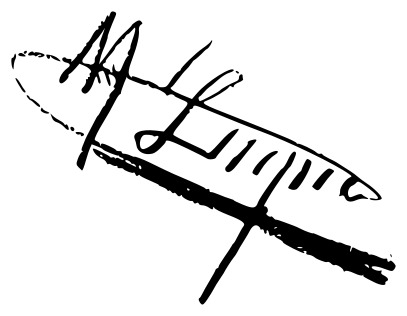
Signature of: manuel luque